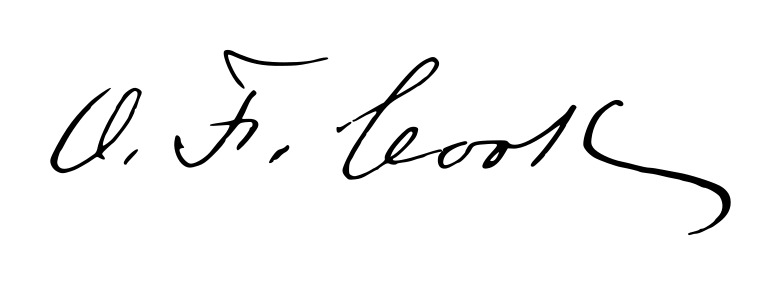
Signature of: orator fuller cook